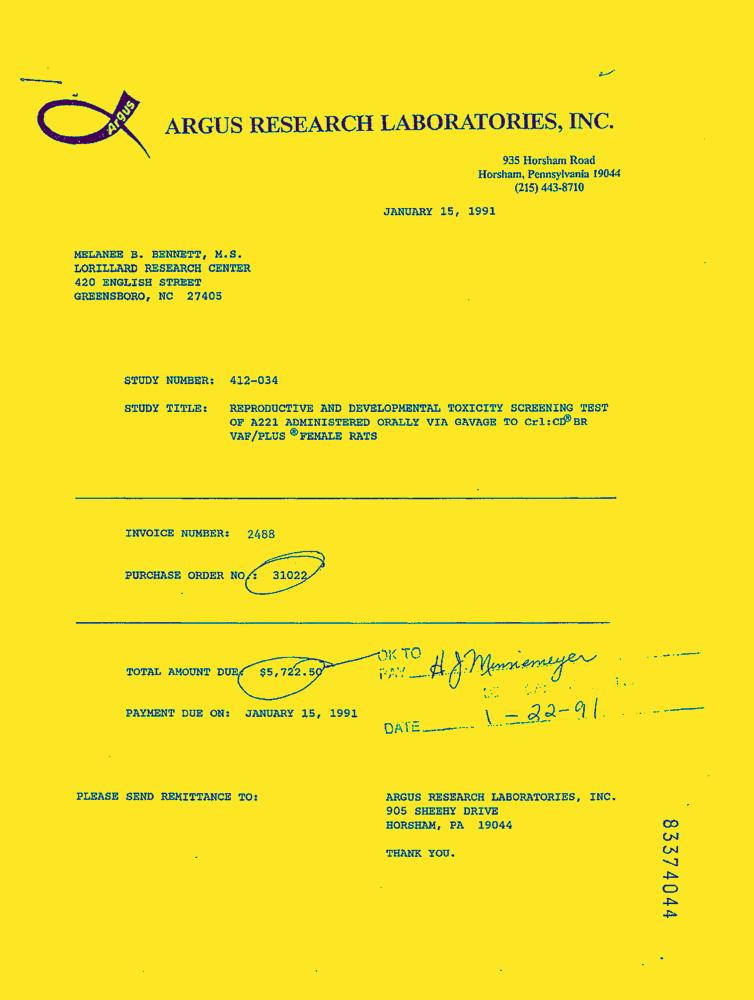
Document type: Invoice-Doc